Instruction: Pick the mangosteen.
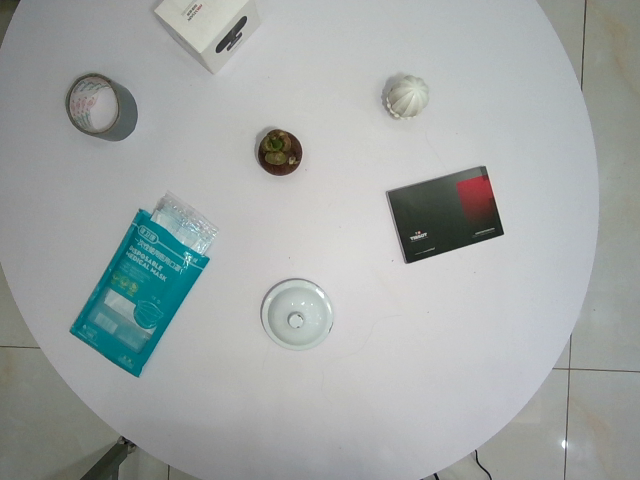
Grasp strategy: vertical